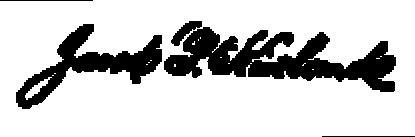
Signature of: jared potter kirtland